Retrieve the amount in words, amount in figures, name of the payee, date on the cheque, and the bank name from the image.
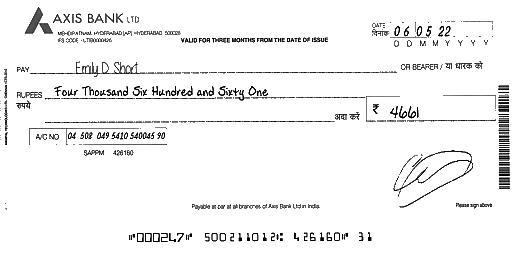
amt_in_words: Four Thousand Six Hundred and Sixty One
amt_in_figures: 4661
payee_name: Emily D. Short
bank_name: AXIS BANK
cheque_date: 06/05/22